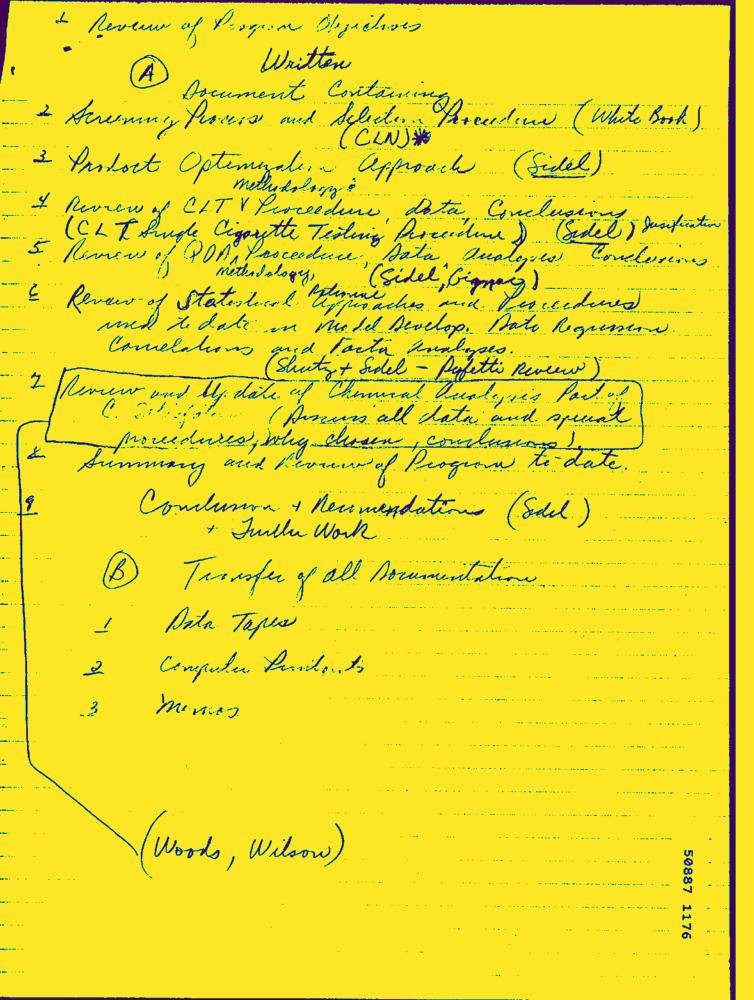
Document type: Hand-Written